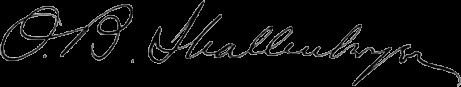
Signature of: oliver b shallenberger